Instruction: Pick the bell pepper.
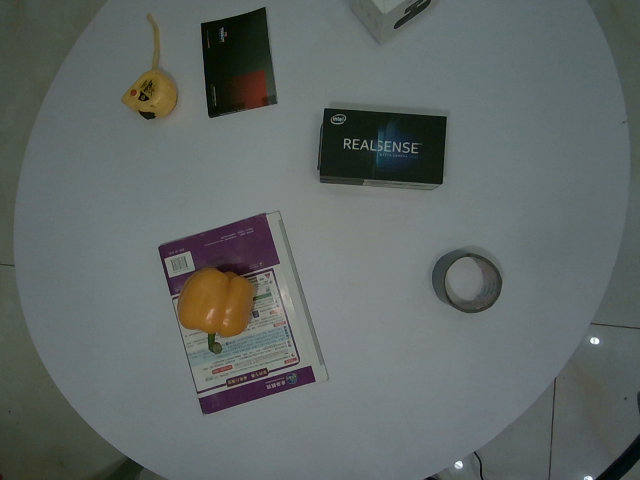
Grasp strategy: vertical